Question: How is the property described in the document?
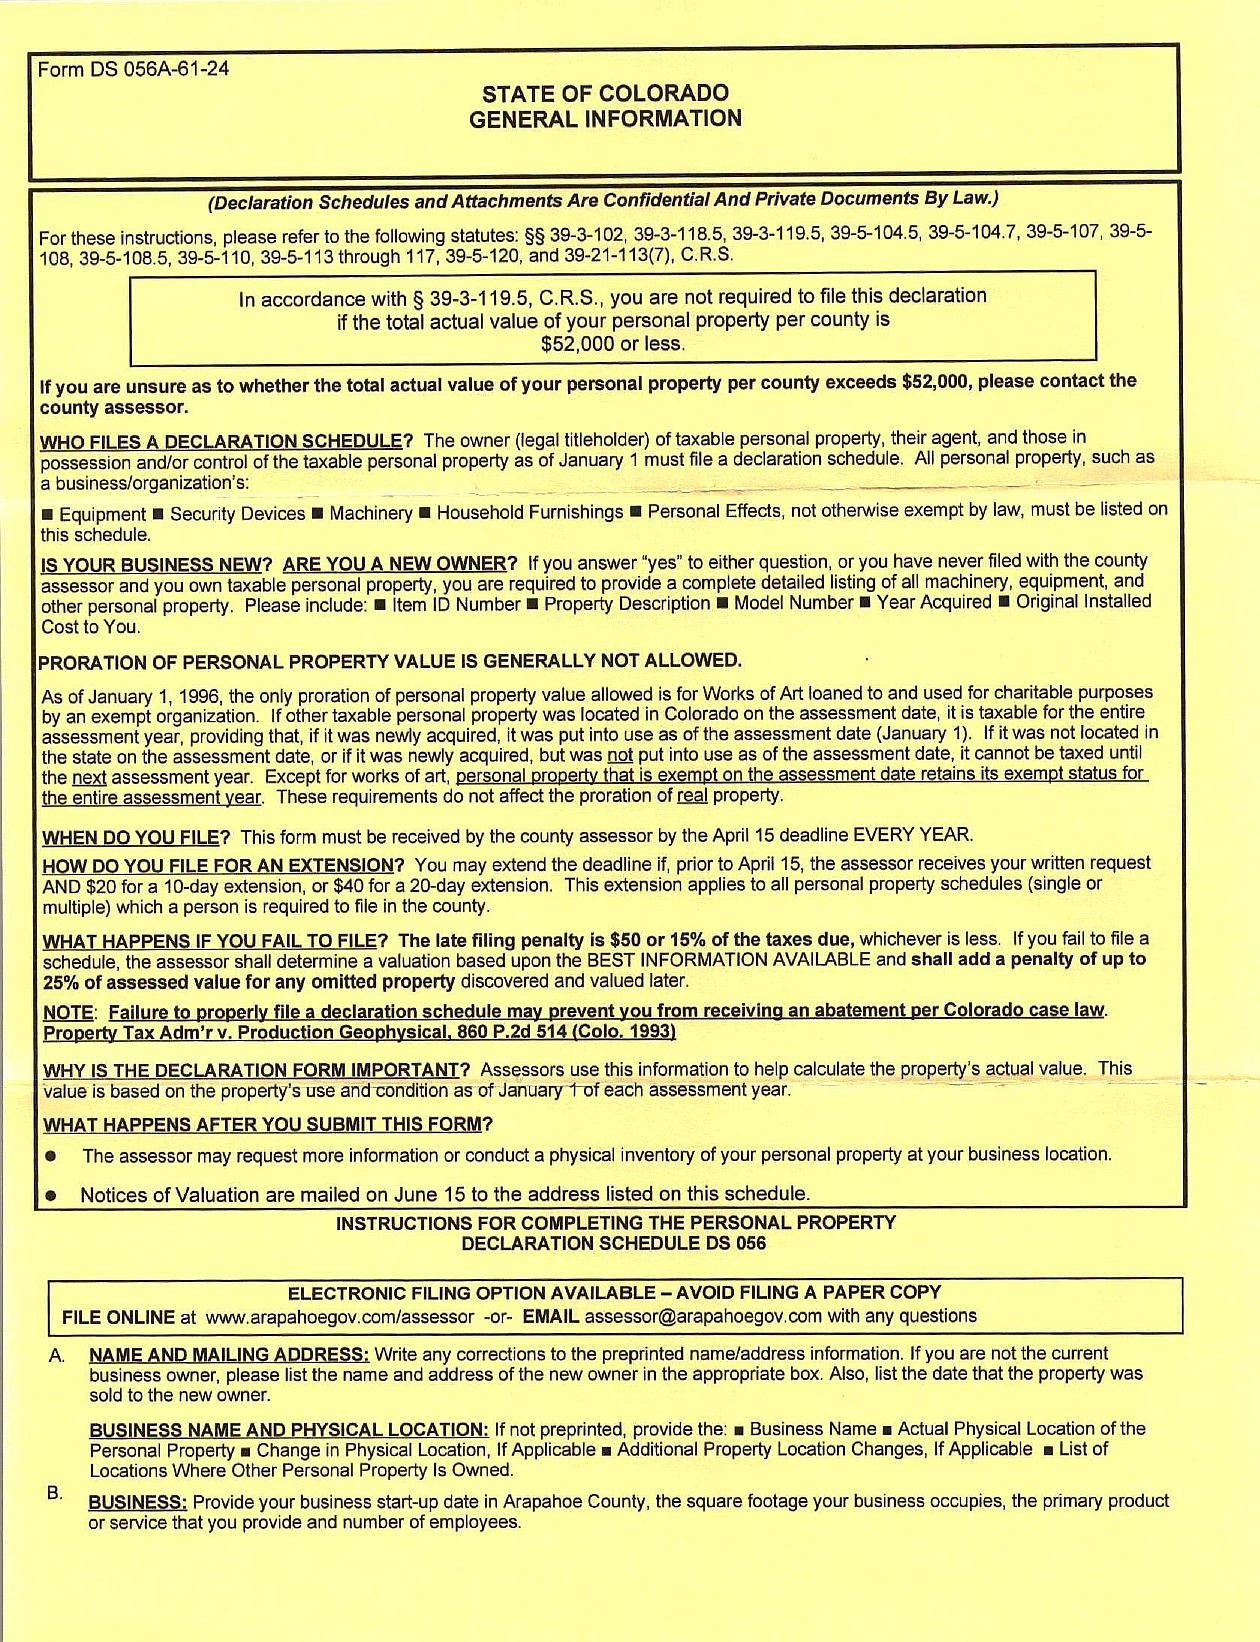
Answer: "Personal property, such as Equipment, Security Devices, Machinery, Household Furnishings, Personal Effects, not otherwise exempt by law"